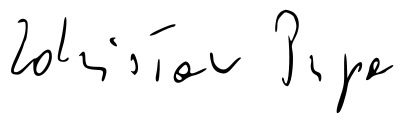
Signature of: zdzisław pupa